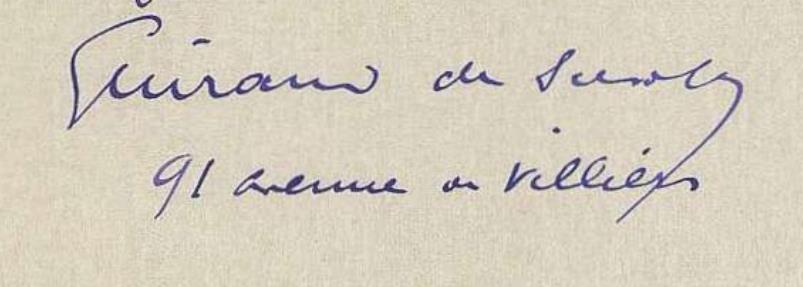
Signature of: lucien victor guirand de scévola